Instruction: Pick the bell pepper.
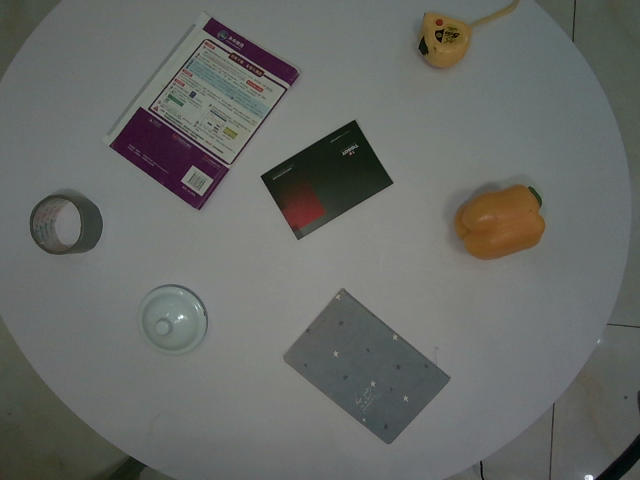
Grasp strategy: vertical